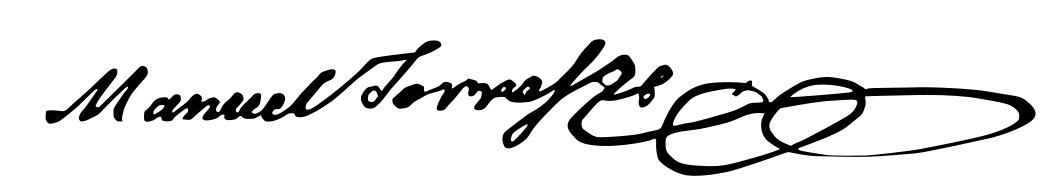
Signature of: manuel torres